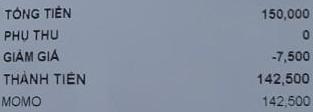
<table>
<tr>
<td>TỔNG TIỀN</td>
<td>150,000</td>
</tr>
<tr>
<td>PHỤ THU</td>
<td>0</td>
</tr>
<tr>
<td>GIẢM GIÁ</td>
<td>-7,500</td>
</tr>
<tr>
<td>THÀNH TIỀN</td>
<td>142,500</td>
</tr>
<tr>
<td>MOMO</td>
<td>142,500</td>
</tr>
</table>